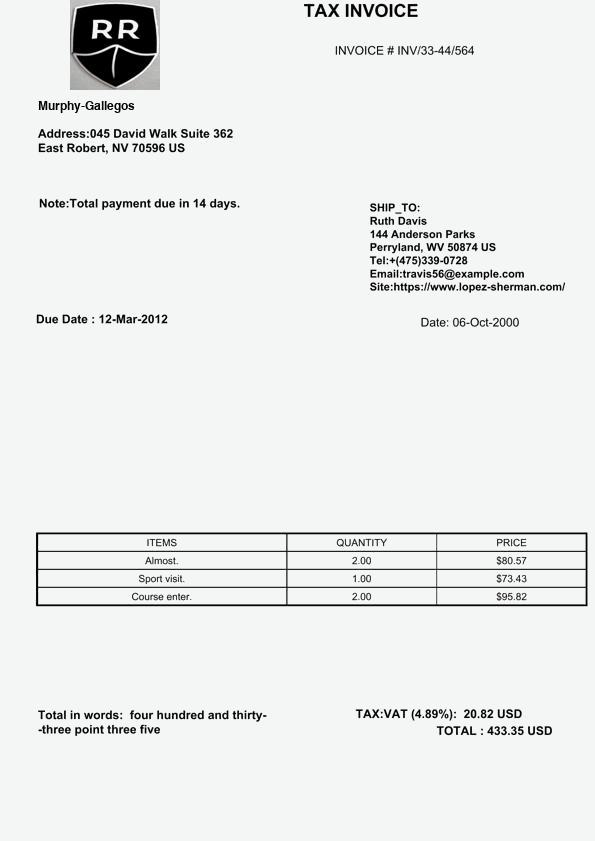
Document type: Invoice